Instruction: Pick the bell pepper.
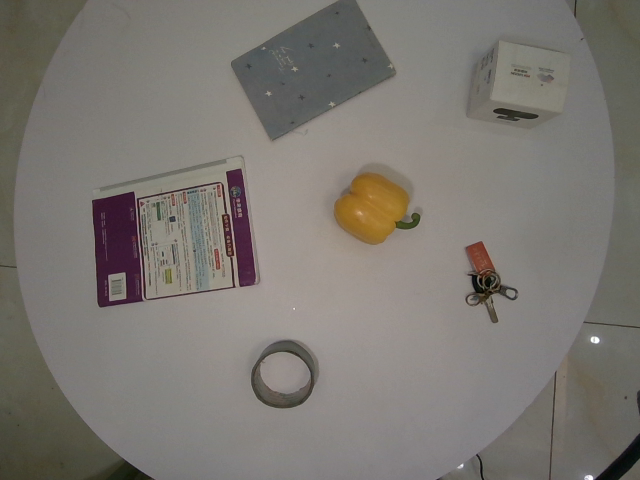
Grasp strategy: vertical